Question: Talk about the condition:
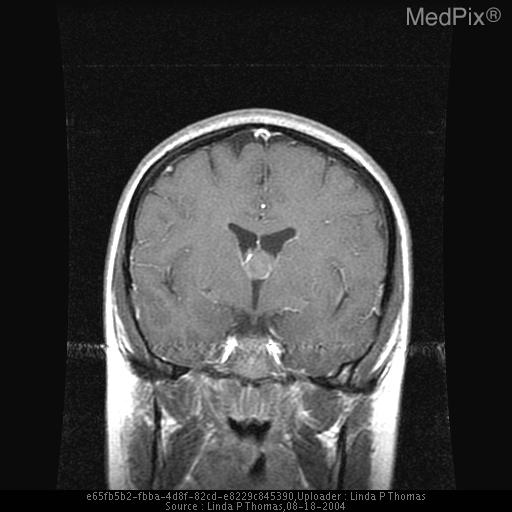
Answer: The disease is discussed as: Colloid  cysts  are  uncommon  benign cysts of the anterior superior third ventricle, which are thought to arise  from  embryologic tissues  of  the  paraphysis, ependyma, or choroid plexus.  These lesions typically present in young adults in the  2nd to 5th   decade   with   complaints  referable  to  acute  or  chronic hydrocephalus.  Other symptoms include ataxia, memory disturbances, and gait disorders.    The  cyst  contents  include  secretory  and breakdown  products  of the epithelial lining tissue, including hemorrhage, lipid (cholesterol), hemosiderin, and CSF.

On  T1-weighted MR images, these cysts vary widely from hypo- to hyperintense in comparison to normal brain.  Although they may be bright on T2-weighted images, moderate  to  marked hypointensity  is  common and has been attributed to a very  short  T1  relaxation  time  or  to  magnetic susceptibility effect from paramagnetic substances in the cyst.  On noncontrast  MR,  these lesions occasionally are indistinguishable by intensity from neoplasia; however, the absence  of  enhancement, classic location,  and  relative hypointensity  on  T2-weighted studies should suggest this diagnosis.  Treatment is variable, including  ventricular  shunting alone, stereotactic cyst drainage, or surgical resection.

On  noncontrast CT, colloid cysts are solitary, round to oval, usually hyperdense masses at the foramen of Monro  with  associated enlargement  of  one or both lateral ventricles (Film .3).  Minimal or absent contrast enhancement is typical.  Moderate  enhancement with  contrast  suggests  a  different  etiology,  such  as glioma, craniopharyngioma, choroid plexus papilloma,  or  remotely  meningioma.    Other  cystic  masses  such as arachnoid or ependymal cysts will mimic CSF in density and intensity.